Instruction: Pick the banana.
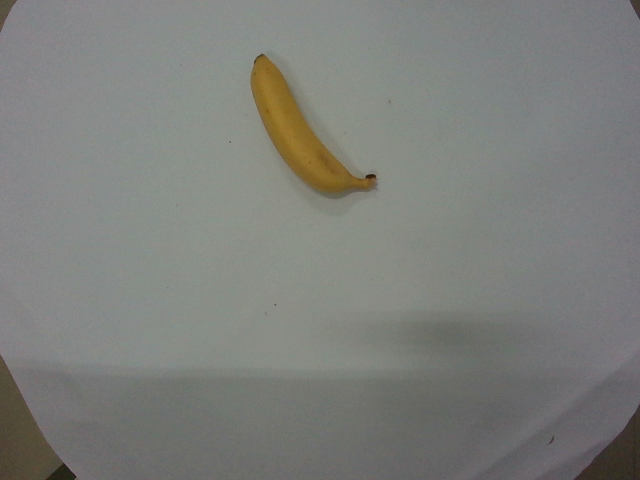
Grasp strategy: vertical